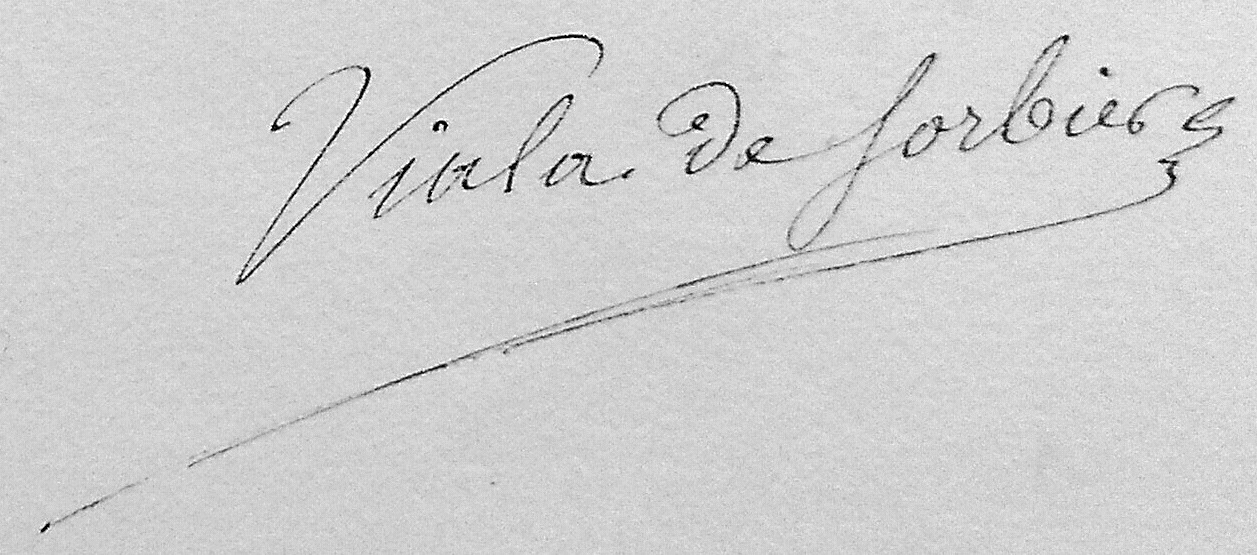
Signature of: gilbert hippolyte viala de sorbier